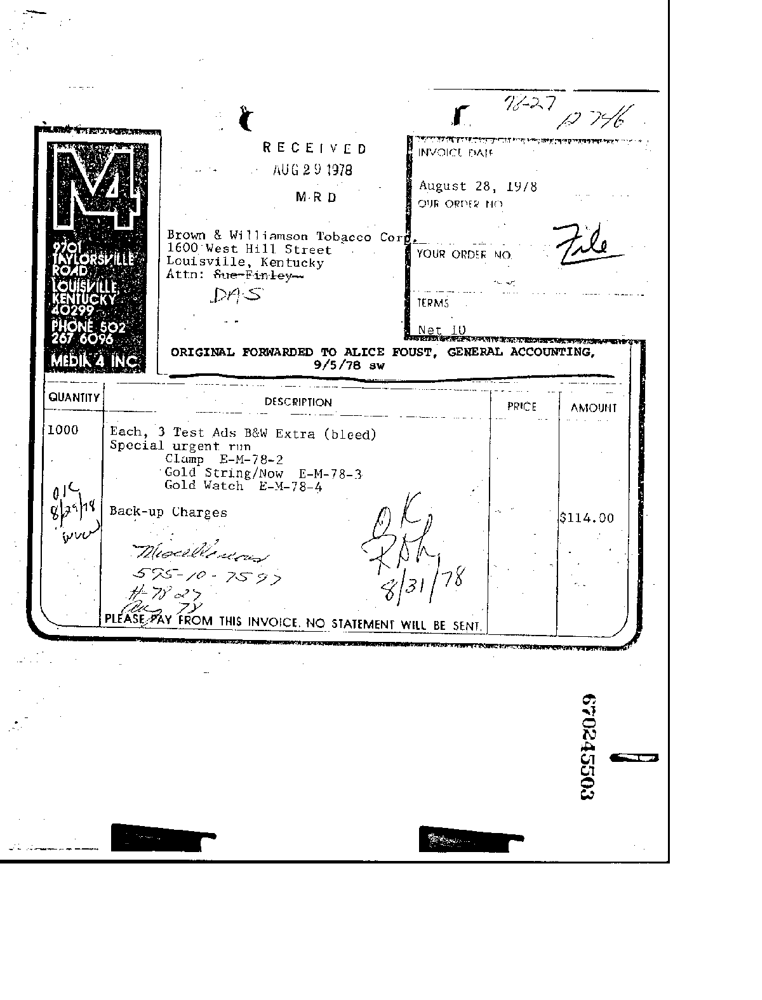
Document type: Invoice